Question: What is the filing due date as per the document?
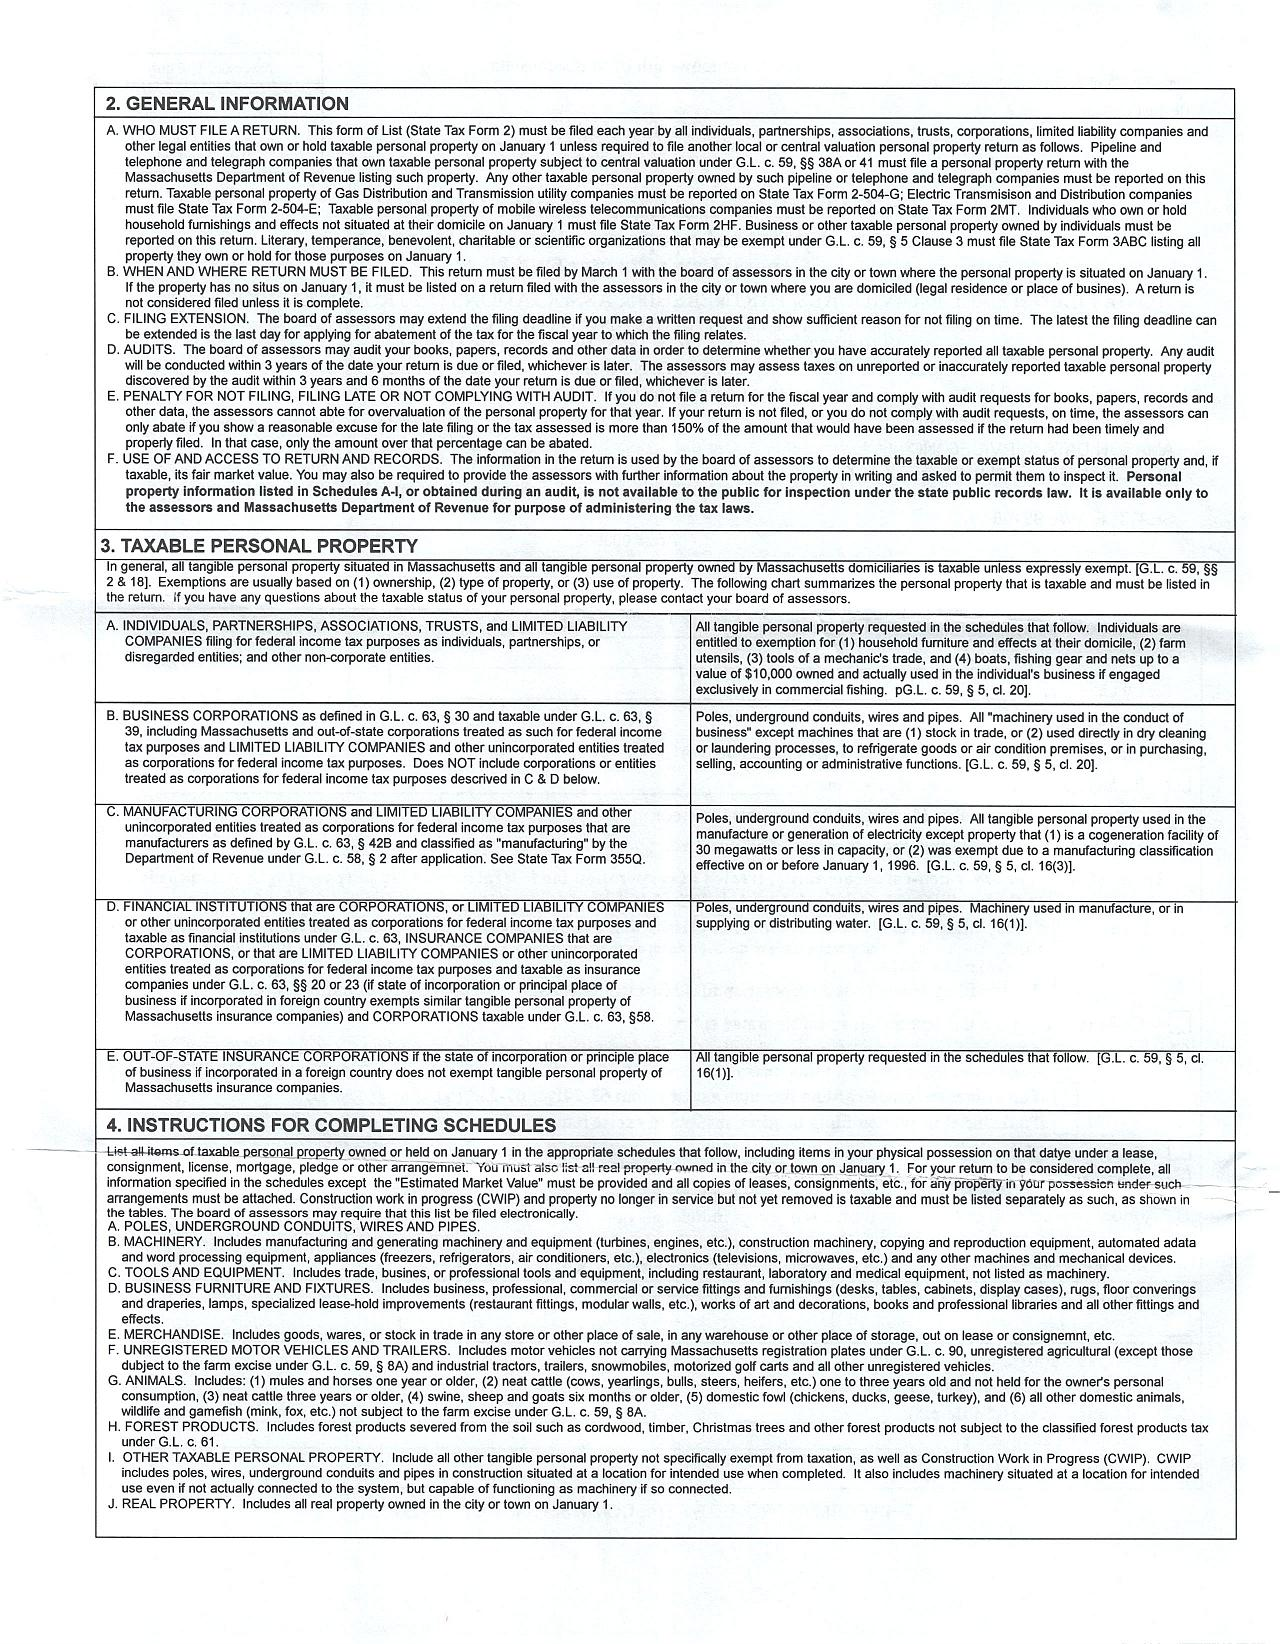
Answer: "1-Mar"